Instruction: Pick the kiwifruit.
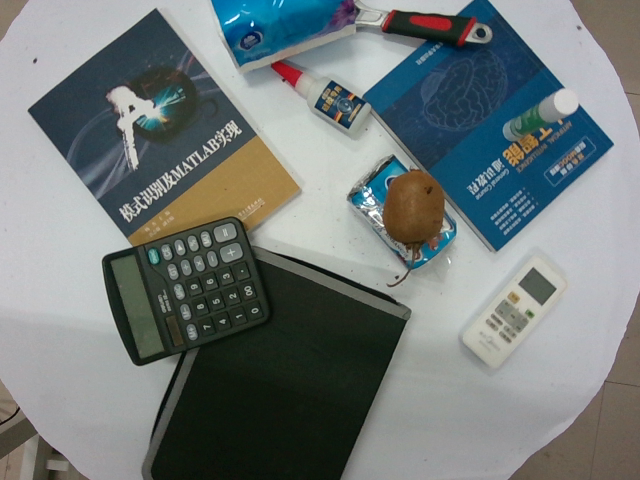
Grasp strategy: vertical